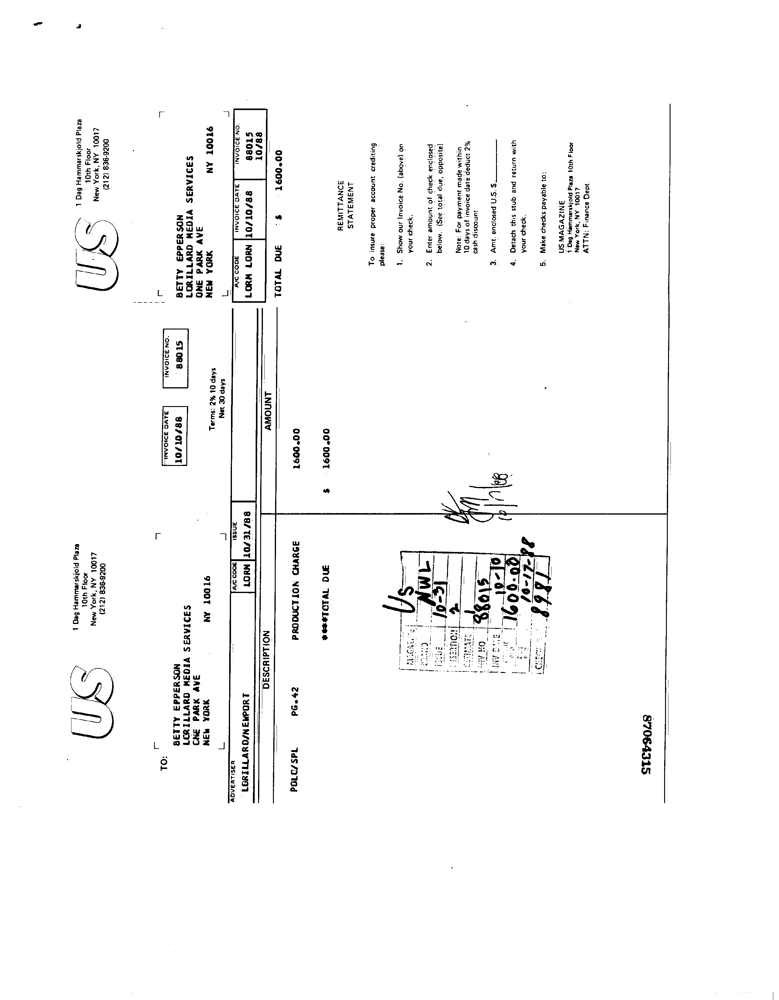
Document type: Invoice